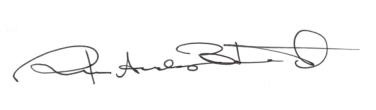
Signature of: per anders blind